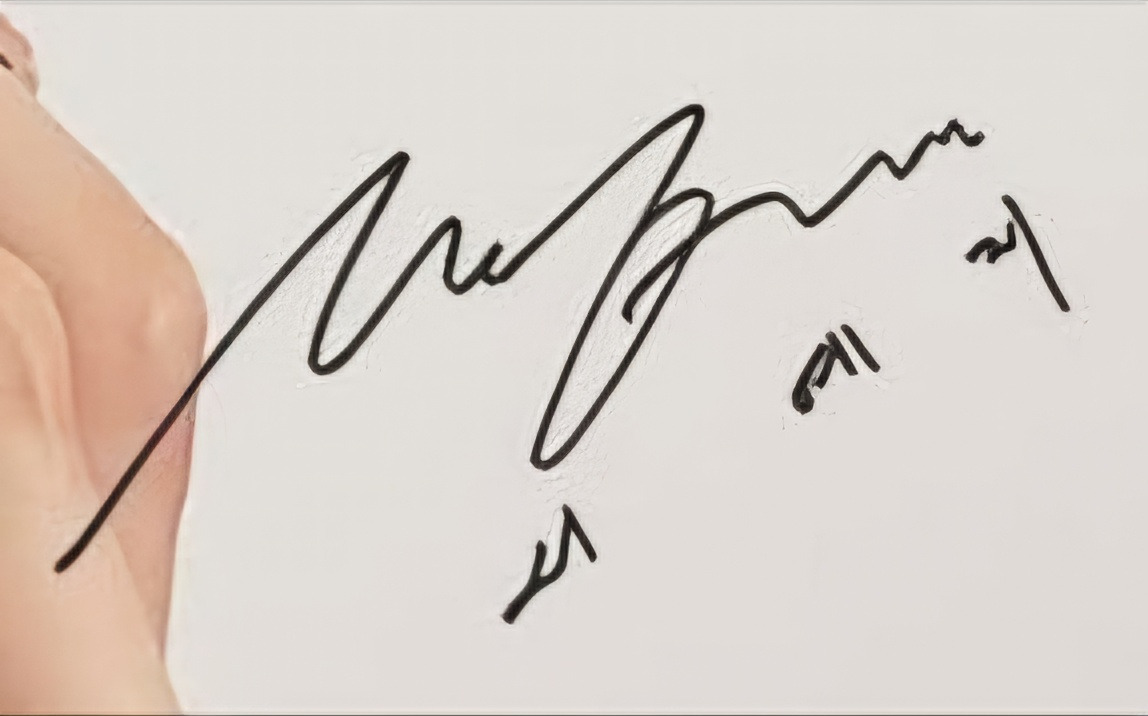
Signature of: seo yea ji